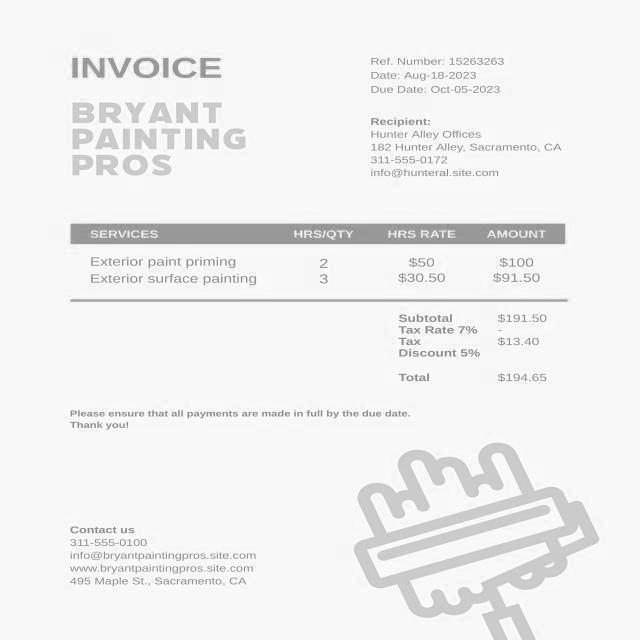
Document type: Invoice